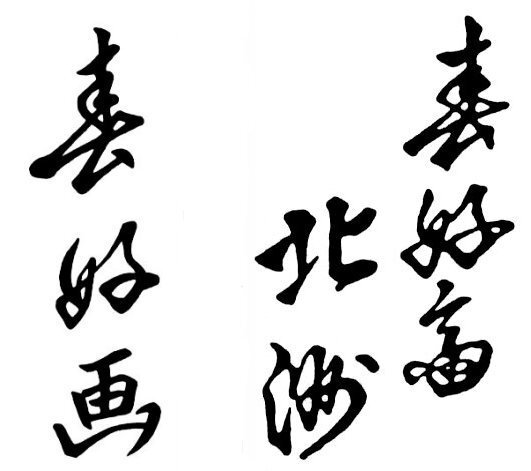
Signature of: shunkōsai hokushū